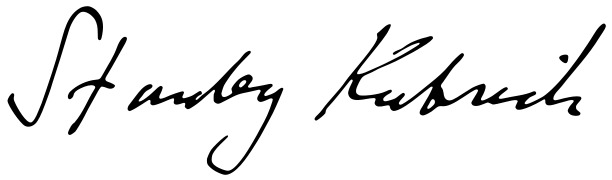
Signature of: stanley kubrick